Question: What was observed in the imaging?
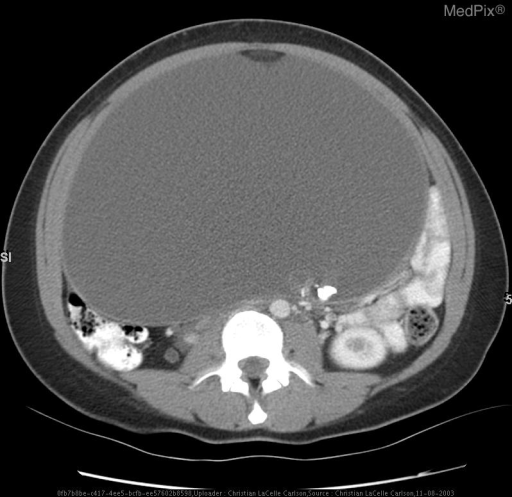
Answer: The imaging shows Frontal abdominal radiographs demonstrated a well formed calcification in the left upper quadrant.  A follow up CT scan revealed a 23x16x27cm cystic mass in the abdomen containing a focus of calcification and adjacent fat.  The mass appeared to arise from the right ovary, ascending from the pelvis and pulling the right broad ligament, in turn causing rightward deviation of the uterus.  A smaller left ovarian teratoma, measuring 4.0x3.7cm was seen to contain a larger fat content.  All other abdominopelvic organs were displaced, but normal. Contrast enhanced CT scan of the abdomen and pelvis with sagital and coronal reconstructions.  A 23x16x27cm cystic mass is seen in the abdomen containing a focus of calcification and adjacent fat.  The mass appears to arise from the right ovary, ascending from the pelvis and pulling the right broad ligament, in turn causing rightward deviation of the uterus.  All other abdominopelvic organs are displaced, but normal..